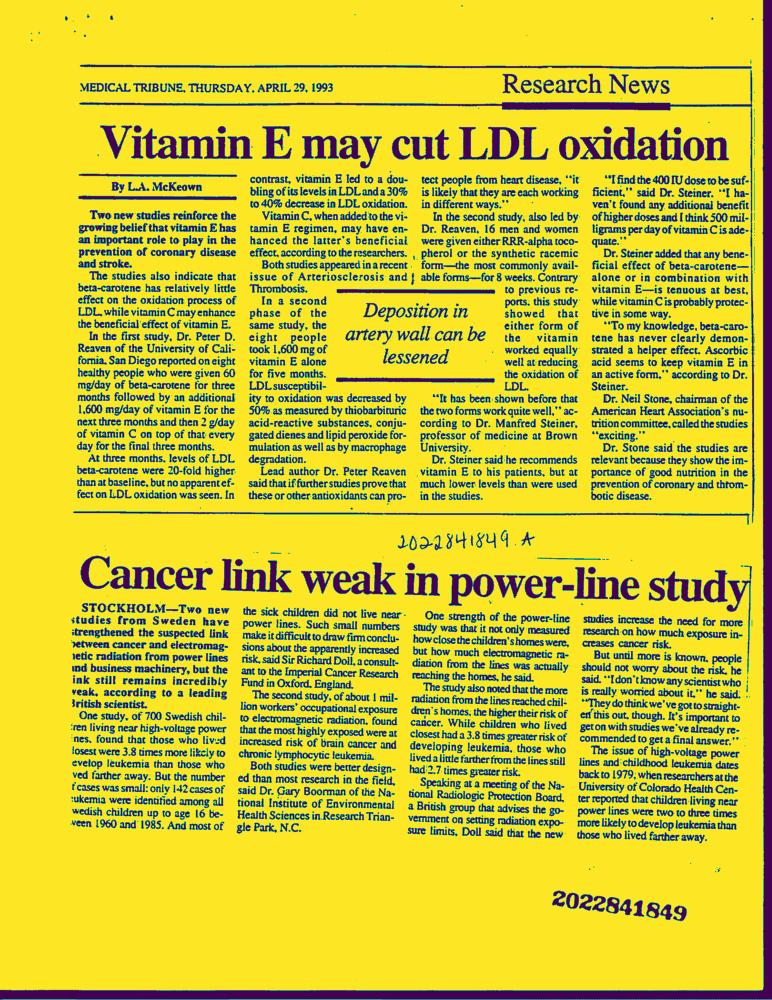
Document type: News-Article